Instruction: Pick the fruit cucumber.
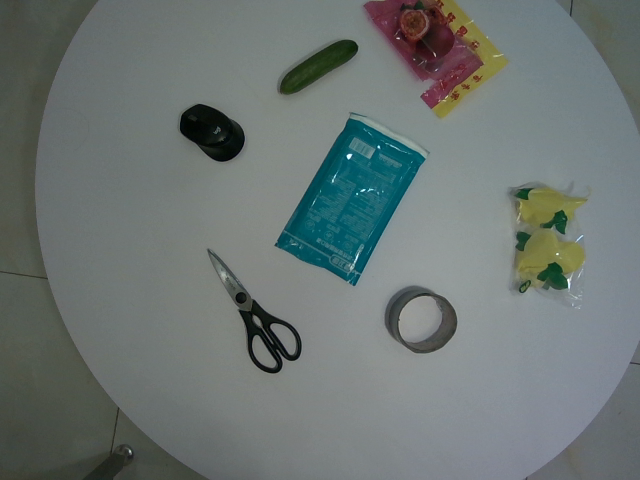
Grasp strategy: vertical